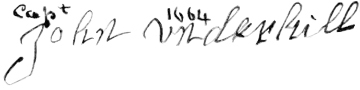
Signature of: john underhill